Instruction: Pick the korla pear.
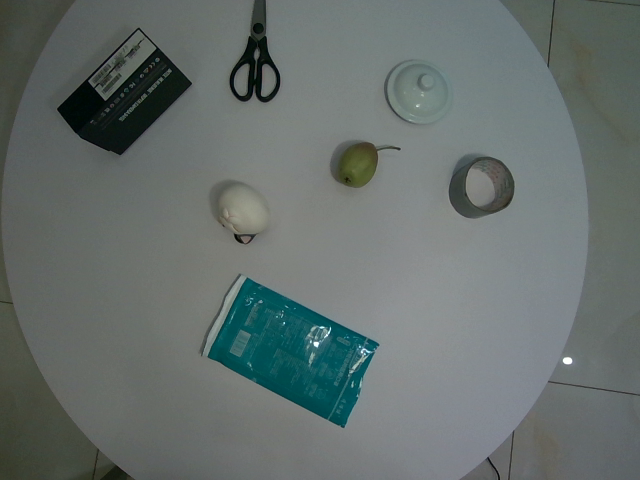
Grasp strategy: vertical